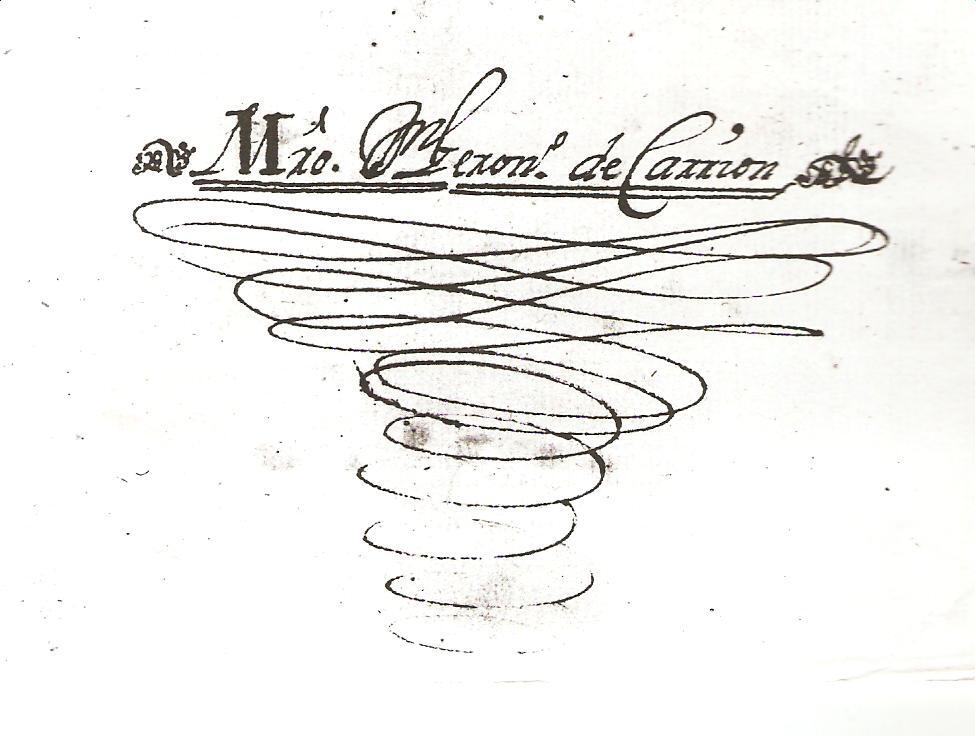
Signature of: jerónimo de carrión